Question: What do the imaging results show?
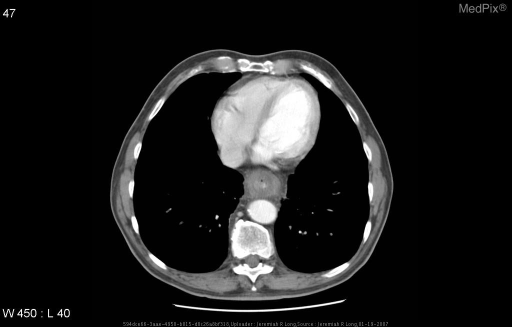
Answer: The imaging shows Axial CT images through the lower thorax and upper abdomen following the administration of oral and IV contrast material demonstrate a segment of significant circumferential wall thickening and lumenal narrowing involving the distal third of the esophagus and the proximal aspect of the stomach. There is associated lymphadenopathy.

PET/CT fusion images in axial, sagital and coronal planes deomstrate focal increased FDG-18 metabolism in the region of wall thickening identified on the CT scan with a maximum SUV of 11.6. Axial CT images through the lower thorax and upper abdomen following the administration of oral and IV contrast material demonstrate a segment of significant circumferential wall thickening and lumenal narrowing involving the distal third of the esophagus and the proximal aspect of the stomach..